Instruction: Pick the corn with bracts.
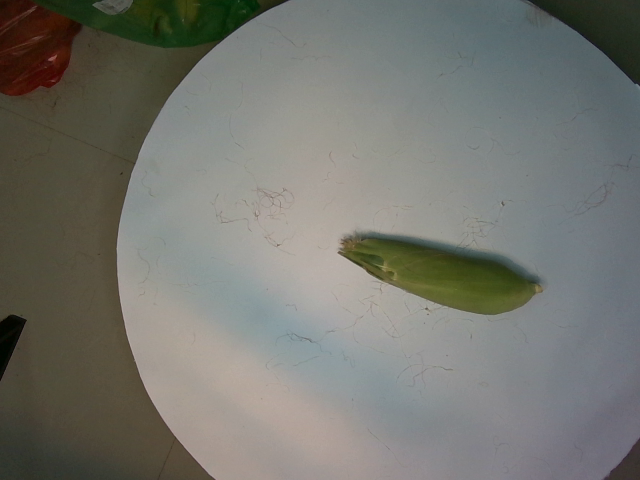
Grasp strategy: vertical